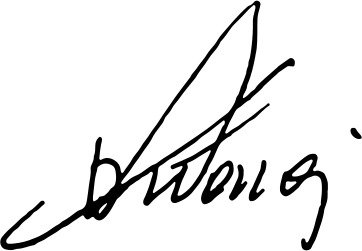
Signature of: ali manaj